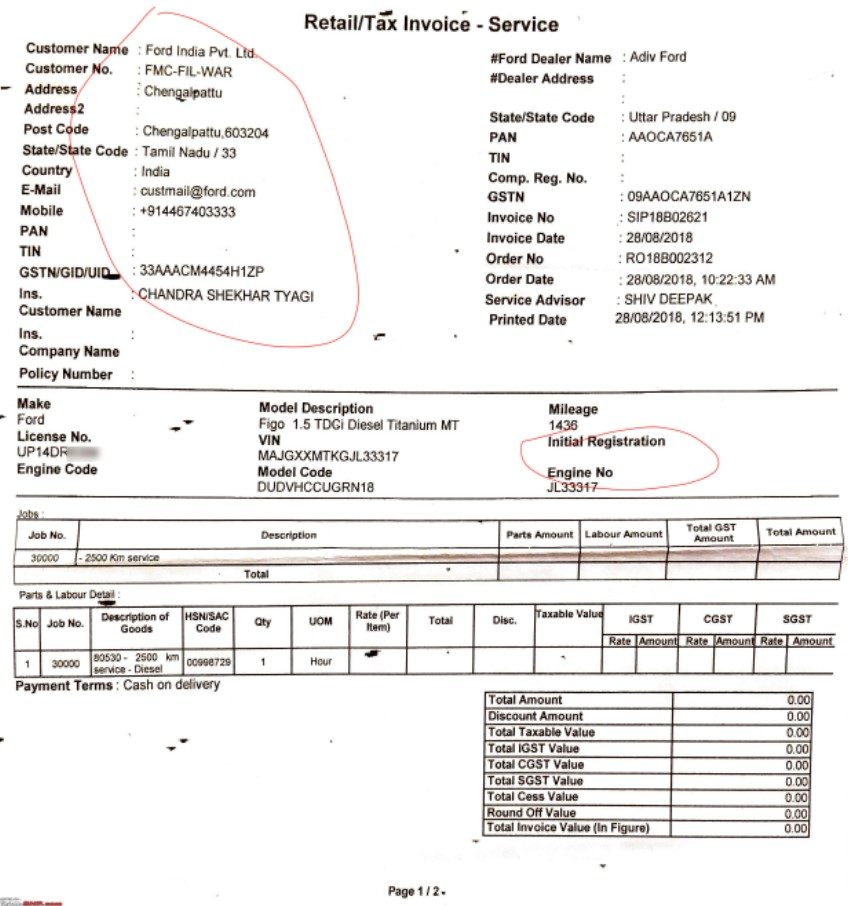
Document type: Invoice